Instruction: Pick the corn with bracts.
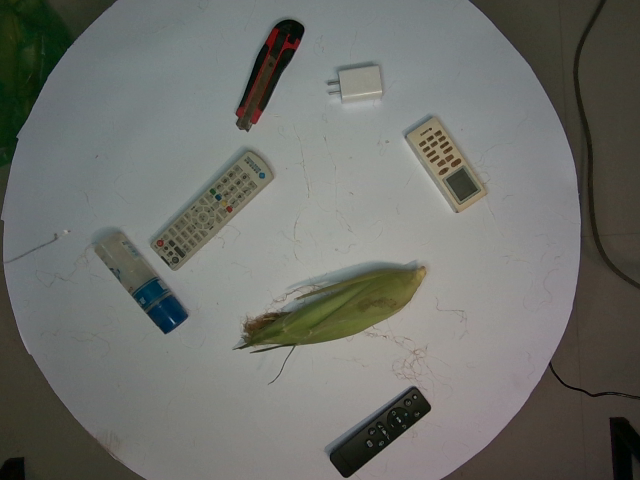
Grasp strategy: vertical